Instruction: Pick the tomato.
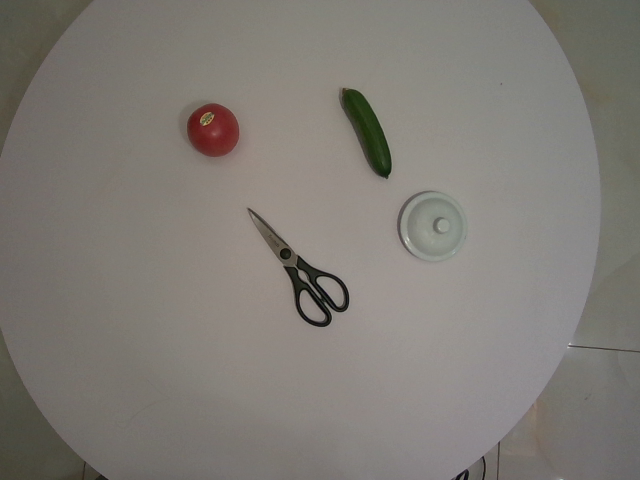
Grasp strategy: vertical